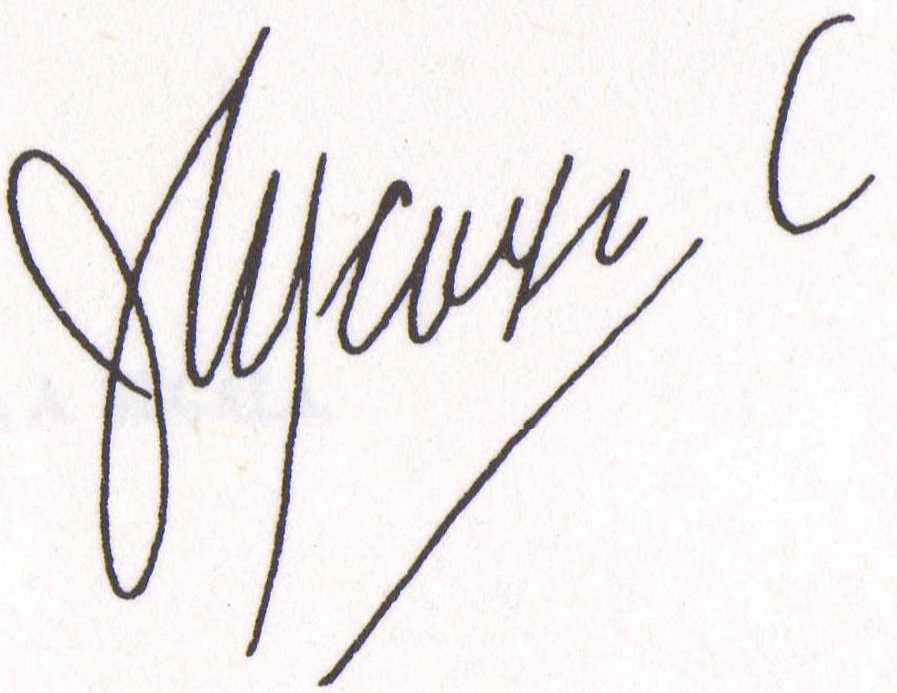
Signature of: jorge icaza coronel